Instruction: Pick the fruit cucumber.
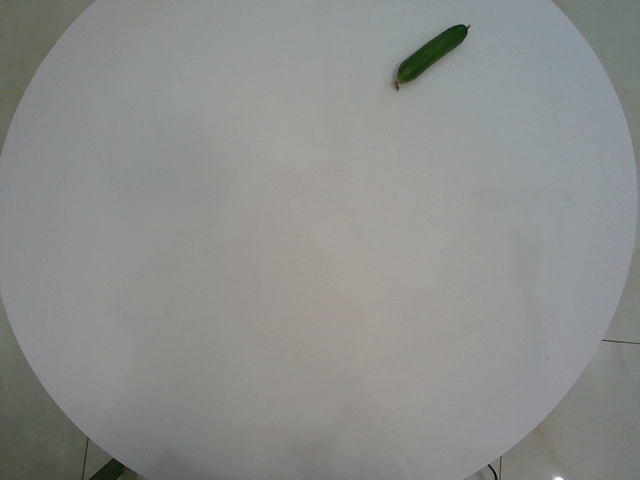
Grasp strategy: vertical